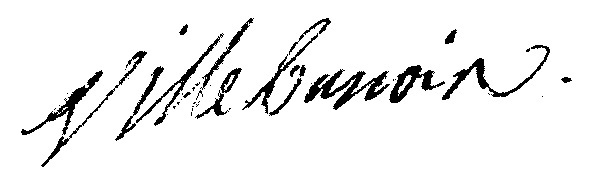
Signature of: françois villebanois